Question: What was observed in the imaging?
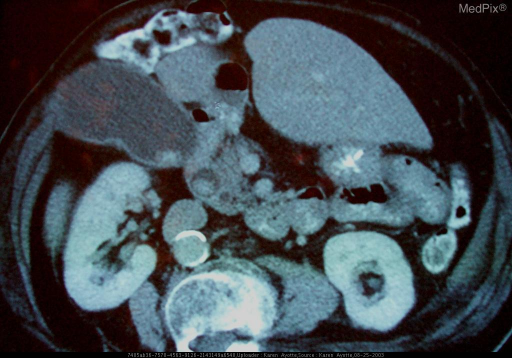
Answer: The imaging shows There is focal areas of increased density in the gallbladder and common bile duct.  There is dilation of the pancreatic duct, intra and extrahepatic biliary ducts. Mass-like high density material in common bile duct and gallbladder.  Note dilation of intra and extra biliary ducts as well as pancreatic duct.